Question: Describe the condition in detail:
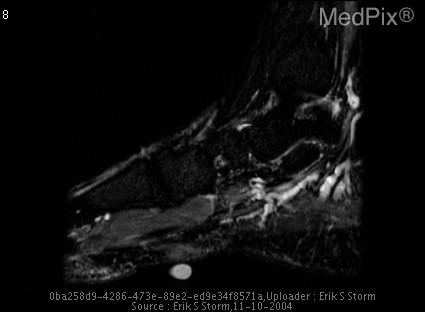
Answer: The disease is discussed as: Plantar fibromatosis ( also known as Ledderhose disease) is a form of superficial fibromatoses.  The musculoskeletal fibromatoses are a diverse group of diseases with a common histopathologic appearance being composed of spindle-shaped fibrous cells separated by abundant collagen material with few mitoses whose behavior varies between benign fibrous lesions and fibrosarcoma.  The fibromatoses are separated into superficial - (palmar – aka Dupuytren disease, plantar, juvenile aponeurotic fibroma, infantile digital fibromatosis) which are usually small, slow growing lesions which arise from fascia/aponeuroses and deep-(infantile myofibromatosis, fibromatosis colli, extraabdominal desmoid tumor, and aggressive infantile fibromatosis) which arise from the deeper musculoaponeuroses and are larger and may grow rapidly.  Both forms have a tendency to recur following excision.
	Plantar fibromatosis, like all fibromatoses, are three to four times more common in males.  It occurs between the ages of 30 – 50 and is seen bilaterally in 20-50% of cases.  It is associated with palmar fibromatosis 10-65% of the time.  The fibromas are most commonly seen on the medial aspect of the plantar aponeurosis.  The lesions are often asymptomatic.  Surgery is performed utilizing large margins.  Post-surgical radiation treatment may decrease recurrence.
	The typical appearance of plantar fibromatosis on MR is a poorly defined, infiltrative mass in the aponeurosis next to the plantar muscles.  They are typically heterogeneously low signal when compared to muscle on both T1 and T2.  Lesions which have an increased T2 signal have more cellularity and are more likely to recur, therefore, some surgeons may postpone resection until the lesion is more fibrous (ie. Low T2 signal).  Enhancement following gadolinium administration is variable.